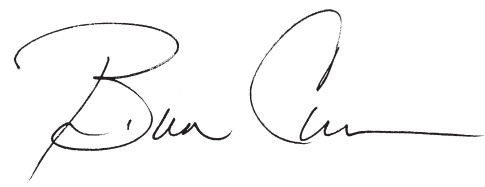
Signature of: brian f curran